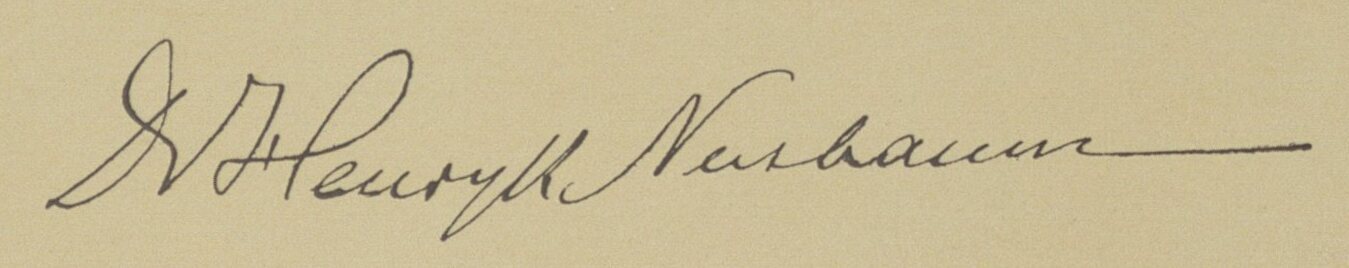
Signature of: henryk nusbaum